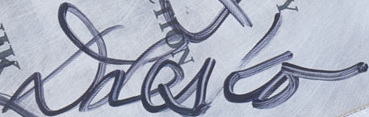
Signature of: debbie lesko